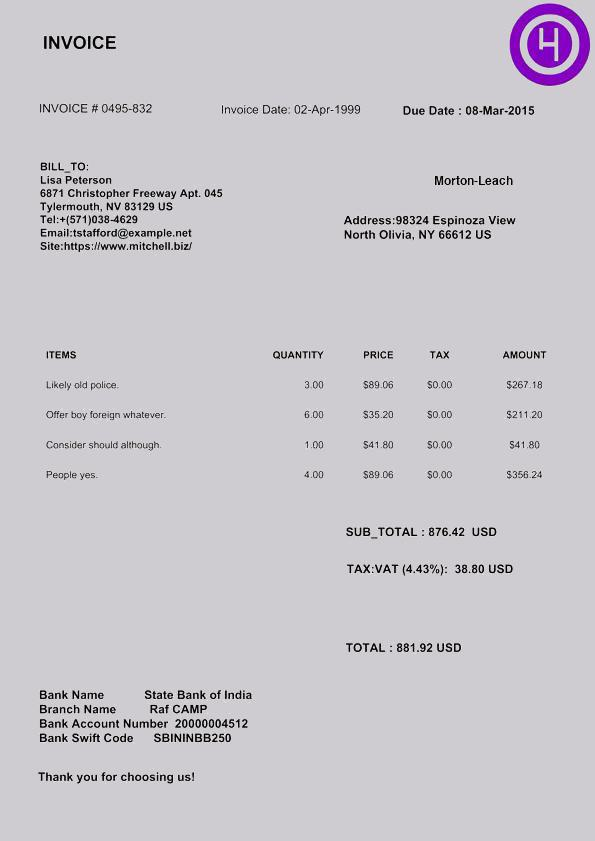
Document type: Invoice